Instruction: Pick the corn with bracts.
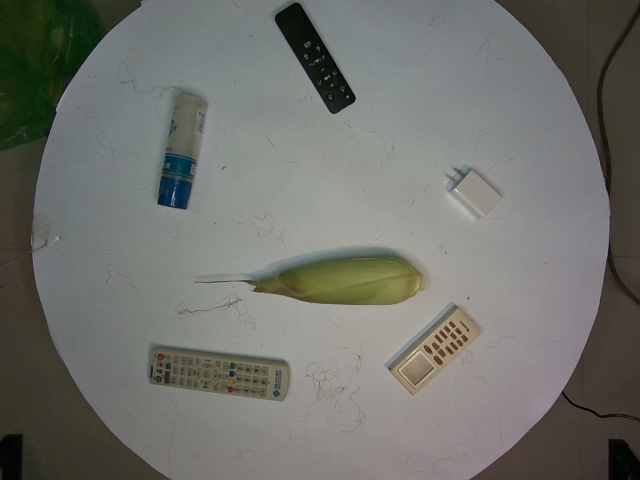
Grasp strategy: vertical